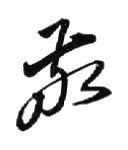
Signature of: hara takashi